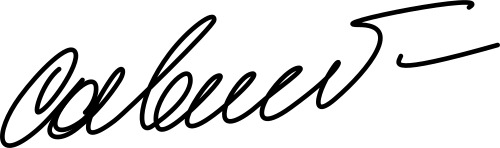
Signature of: svetlana savitskaya